Question: What appears to be the issue?
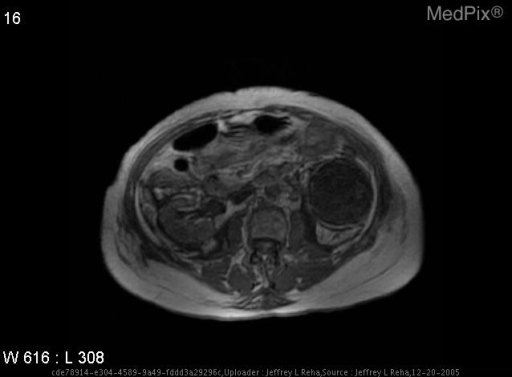
Answer: The findings suggest Ultrasound of the L kidney shows mild hydronephrosis and a 7.5 by 5.5 cm mass located in the lower pole of the kidney.

MRI: T1 axial image shows a low-intensity, homogenous mass within the L kidney that enhances with contrast and reveals a well-defined capsule.  T2 coronal section shows a high-intensity homogenous mass in the lower pole of the L kidney. Renal oncocytoma- T1 axial shows a low intensity homogenous mass in the L kidney.. The patient might have a history of The patient was a 39 y/o female admitted for a laproscopic BSO.  On the night of surgery the patient became anuric and was noted to have an increasing BUN and creatinine..